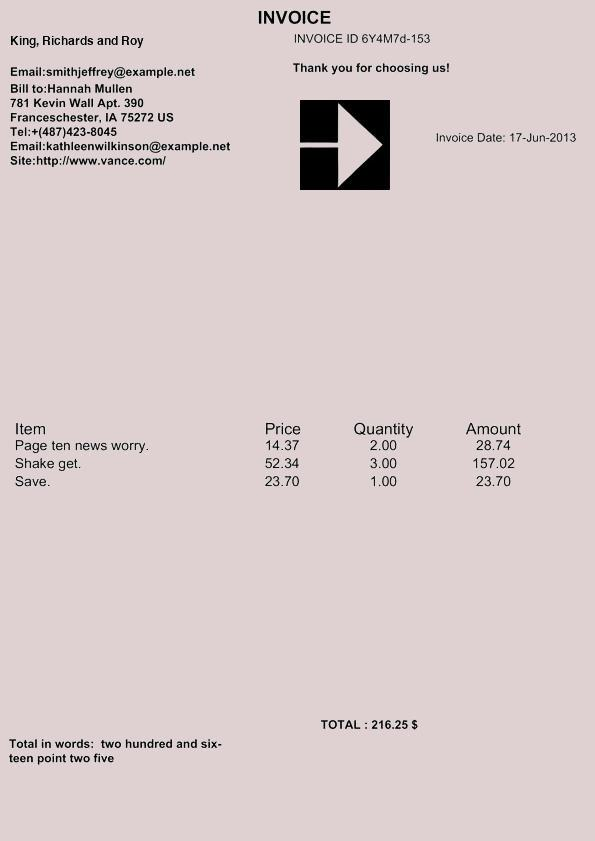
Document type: Invoice